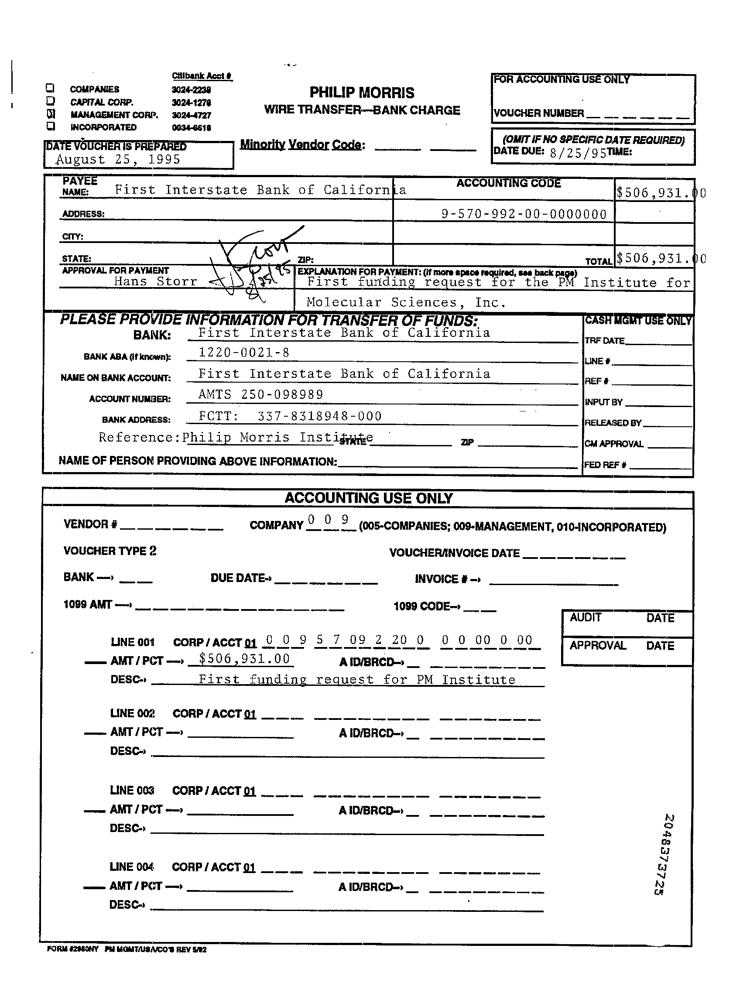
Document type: Invoice